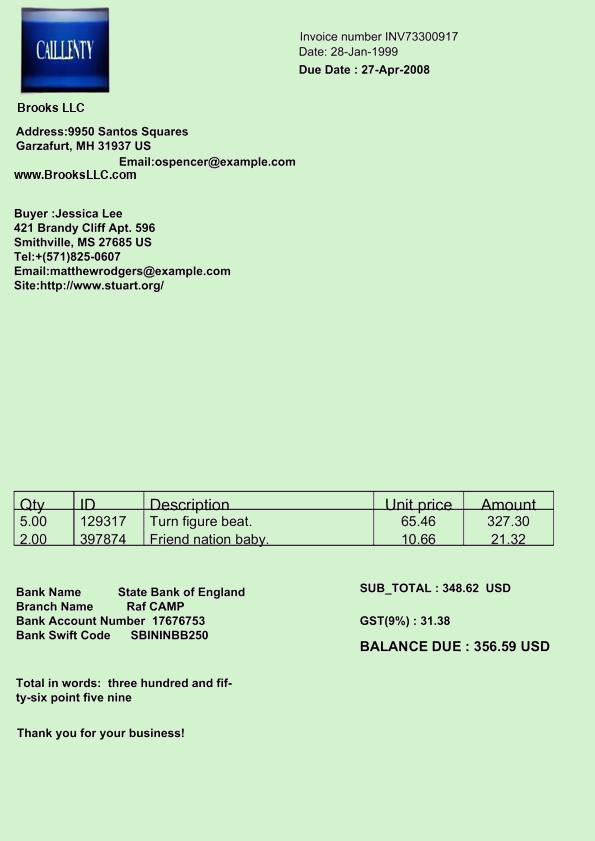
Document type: Invoice